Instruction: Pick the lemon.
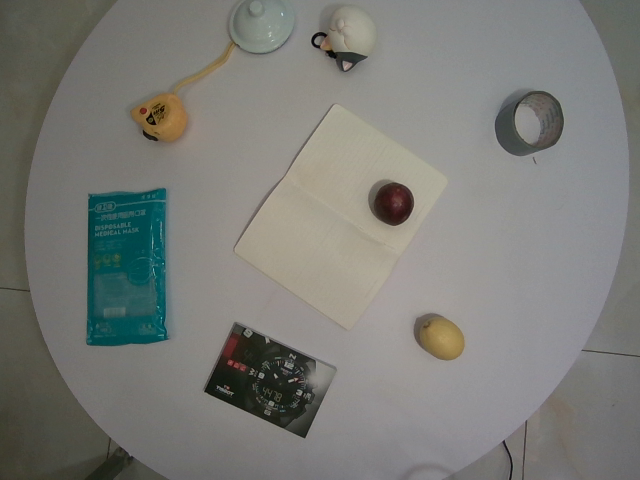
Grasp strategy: vertical